Question: What jurisdiction, city, or county is the document associated with?
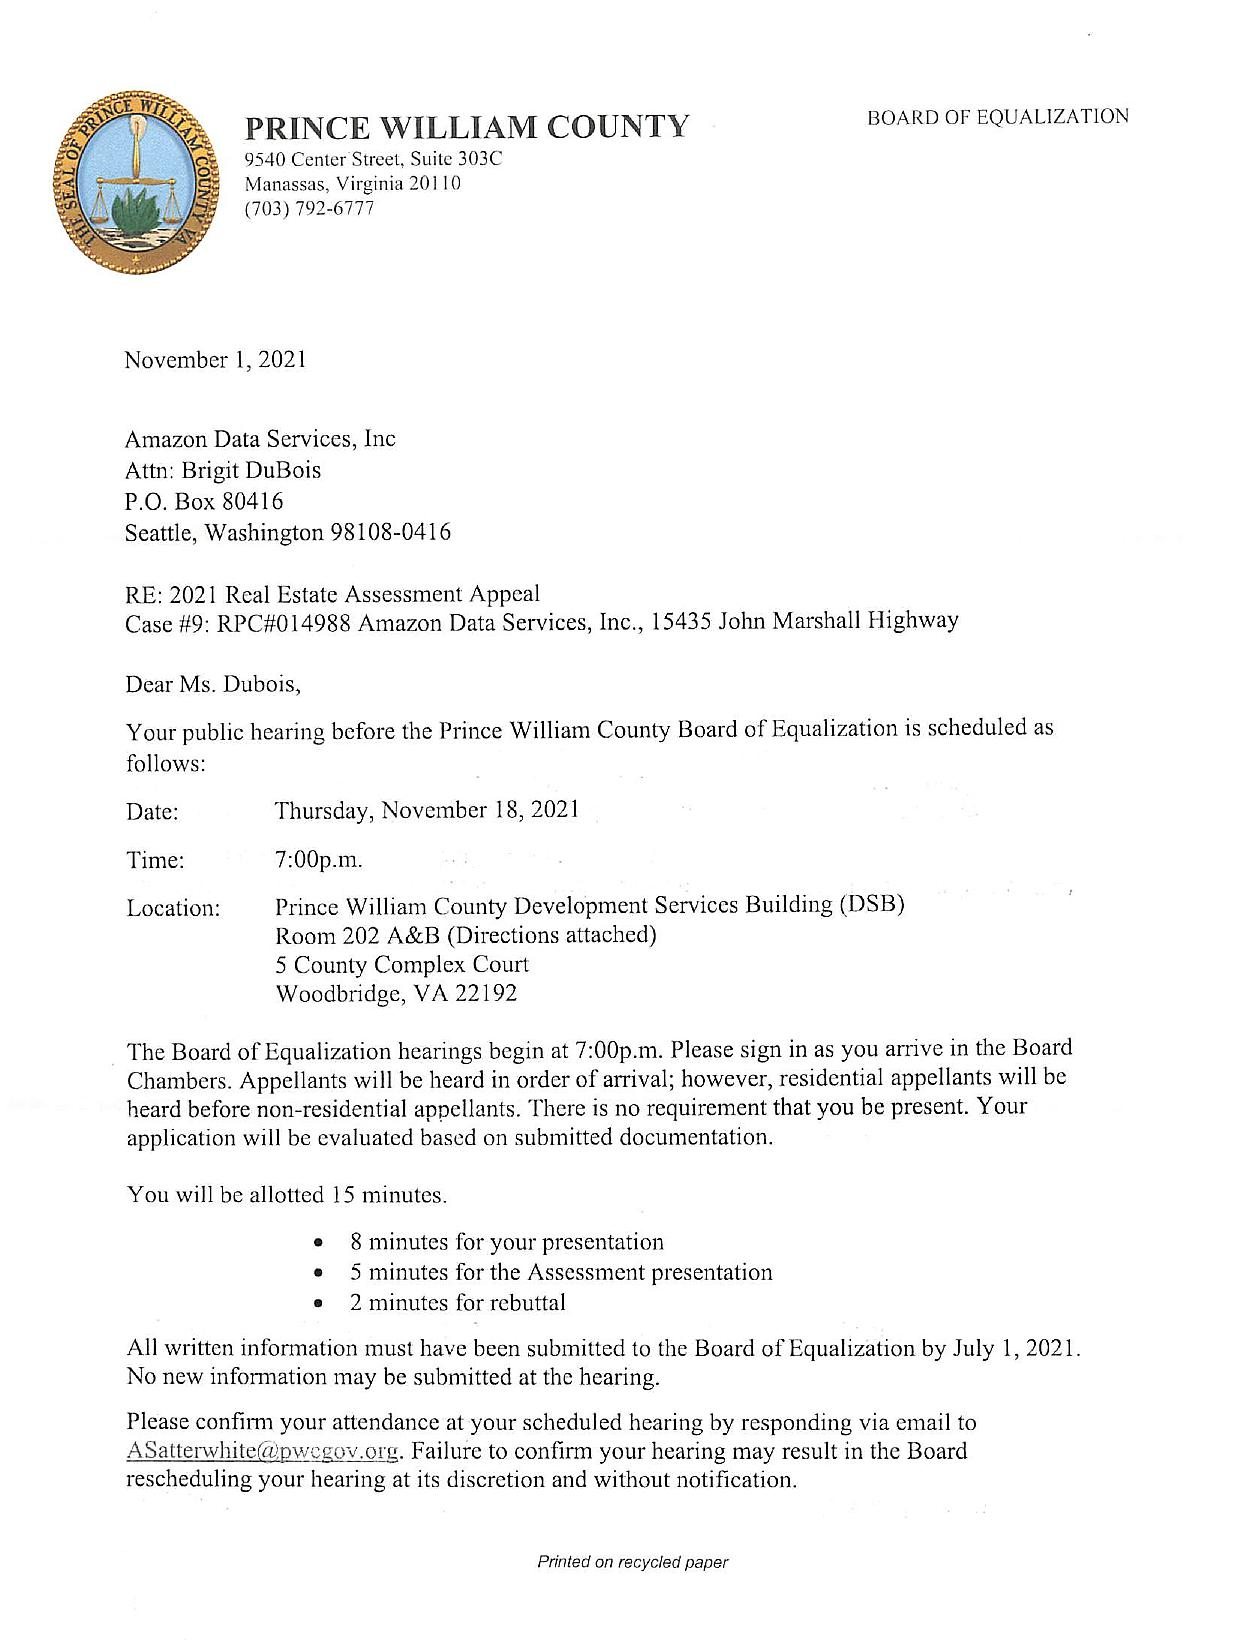
Answer: "Prince William County"